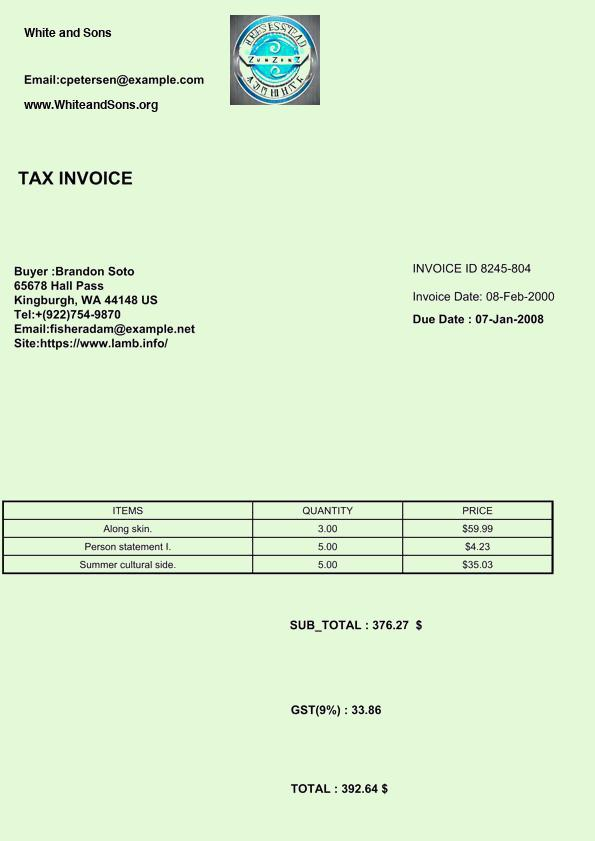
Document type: Invoice